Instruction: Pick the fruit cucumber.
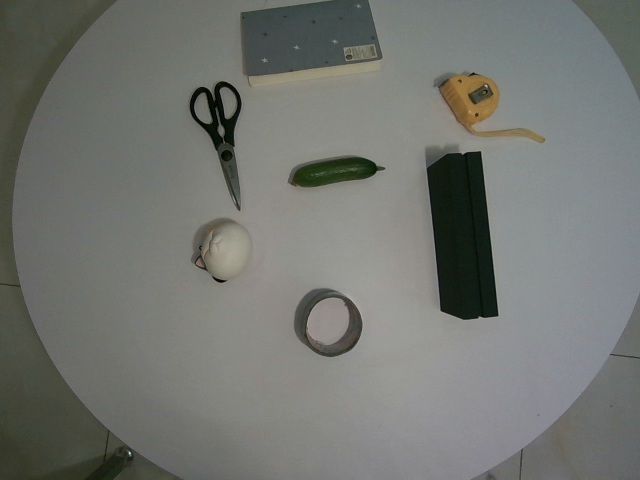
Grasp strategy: vertical